Patient: Male, age 47
A 47-year-old man presented with a history of a gradual worsening hemoptysis over more than a decade, with shortness of breath for the most recent 2 years. Two years prior, he had been diagnosed with pulmonary tuberculosis and was treated with medications for tuberculosis for 6 years without significant improvement. His past medical history, family history, and social history were noncontributory. His physical examination findings were normal. His complete blood count, comprehensive metabolic panel, C-reactive protein, erythrocyte sedimentation rate, HIV testing, and urinalysis yielded mostly normal results, except for an elevated erythrocyte sedimentation rate (22 mm/h) and D-dimer concentration (1137.86 mg/L).
Echocardiography results were consistent with PH and right ventricular dysfunction, with an estimated pulmonary arterial systolic pressure of 78 mm Hg. The echocardiogram also identified turbulent blood flow within the left atrium (Video 1). Color Doppler demonstrated 2 high-velocity continuous jets originating from the right and left PVs, indicative of PV stenosis (Fig. 1). A ventilation/perfusion scan demonstrated diffusely decreased perfusion to the right lung, most prominent in the right upper lobe. Contrast-enhanced computed tomography (CT) of the thorax revealed multiple soft-tissue shadows, mediastinal lymphadenopathy, and calcification, findings consistent with FM (Fig. 2). The CT also revealed bilateral patchy ground glass opacities suggestive of pulmonary edema with occlusion of the left and right superior PVs and stenosis of the inferior PVs (Figs. 2 and 3). In addition, pulmonary consolidation was observable (Fig. 3).
A right heart catheterization was performed, during which an increased PA pressure of 69/29 mm Hg (mean, 42 mm Hg) was observed with a wedge pressure of 16 mm Hg. His cardiac index was 3.52 L/min/m2. Cardiac angiography revealed no contrast flow into the left atrium through the left and right superior PVs; a small amount of contrast reached the left atrium through the left and right inferior PVs (Video 2). It also demonstrated superior PV occlusion and inferior PV stenosis. Together with the history and physical examination, these observations led to a clinical diagnosis of chronic FM with PV occlusion and stenosis leading to PH.
In a discussion of the potential treatment options, the surgeon suggested that efforts to strip away the fibrotic soft tissue could result in rupture of the PVs, and thus recommended a catheter-based intervention for the PV stenosis. However, the interventional radiologist thought that endovascular stenting of the stenotic lesions was likely to result in recurrent stenosis. After comprehensive consideration of the risks of surgery and a catheter-based intervention, the patient chose to proceed with conservative management and was discharged with a diuretic therapy plan aimed at reducing his pulmonary edema.
In September 2016, he was admitted to the hospital for a pulmonary infection and was discharged after showing improvement. At a follow-up visit in November 2016, the patient confirmed that he had adhered to the diuretic regimen, but felt no significant improvement in his symptoms. At present, his condition is stable.
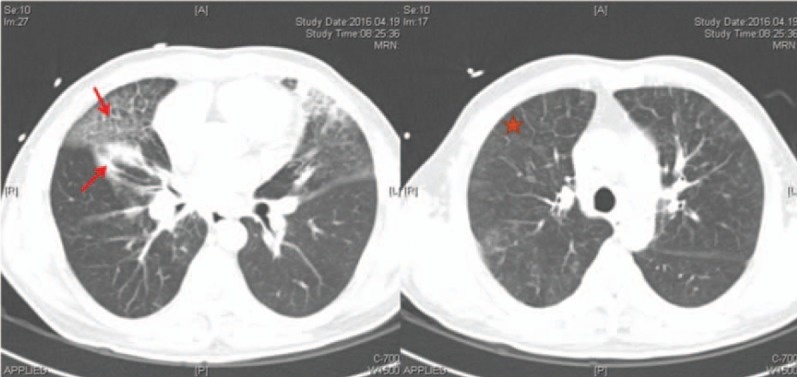
Image caption: Chest CT (pulmonary window) in patient with MT. Note the findings of pulmonary consolidation (arrow) and pulmonary edema (asterisk).